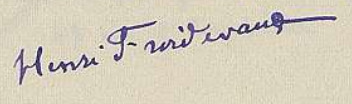
Signature of: henri froidevaux